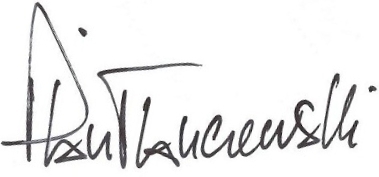
Signature of: piotr fronczewski